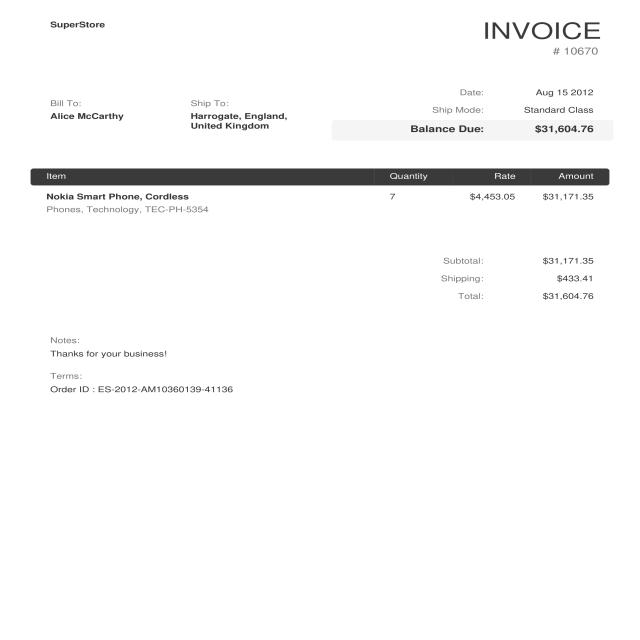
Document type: Invoice